Question: What jurisdiction, city, or county is the document associated with?
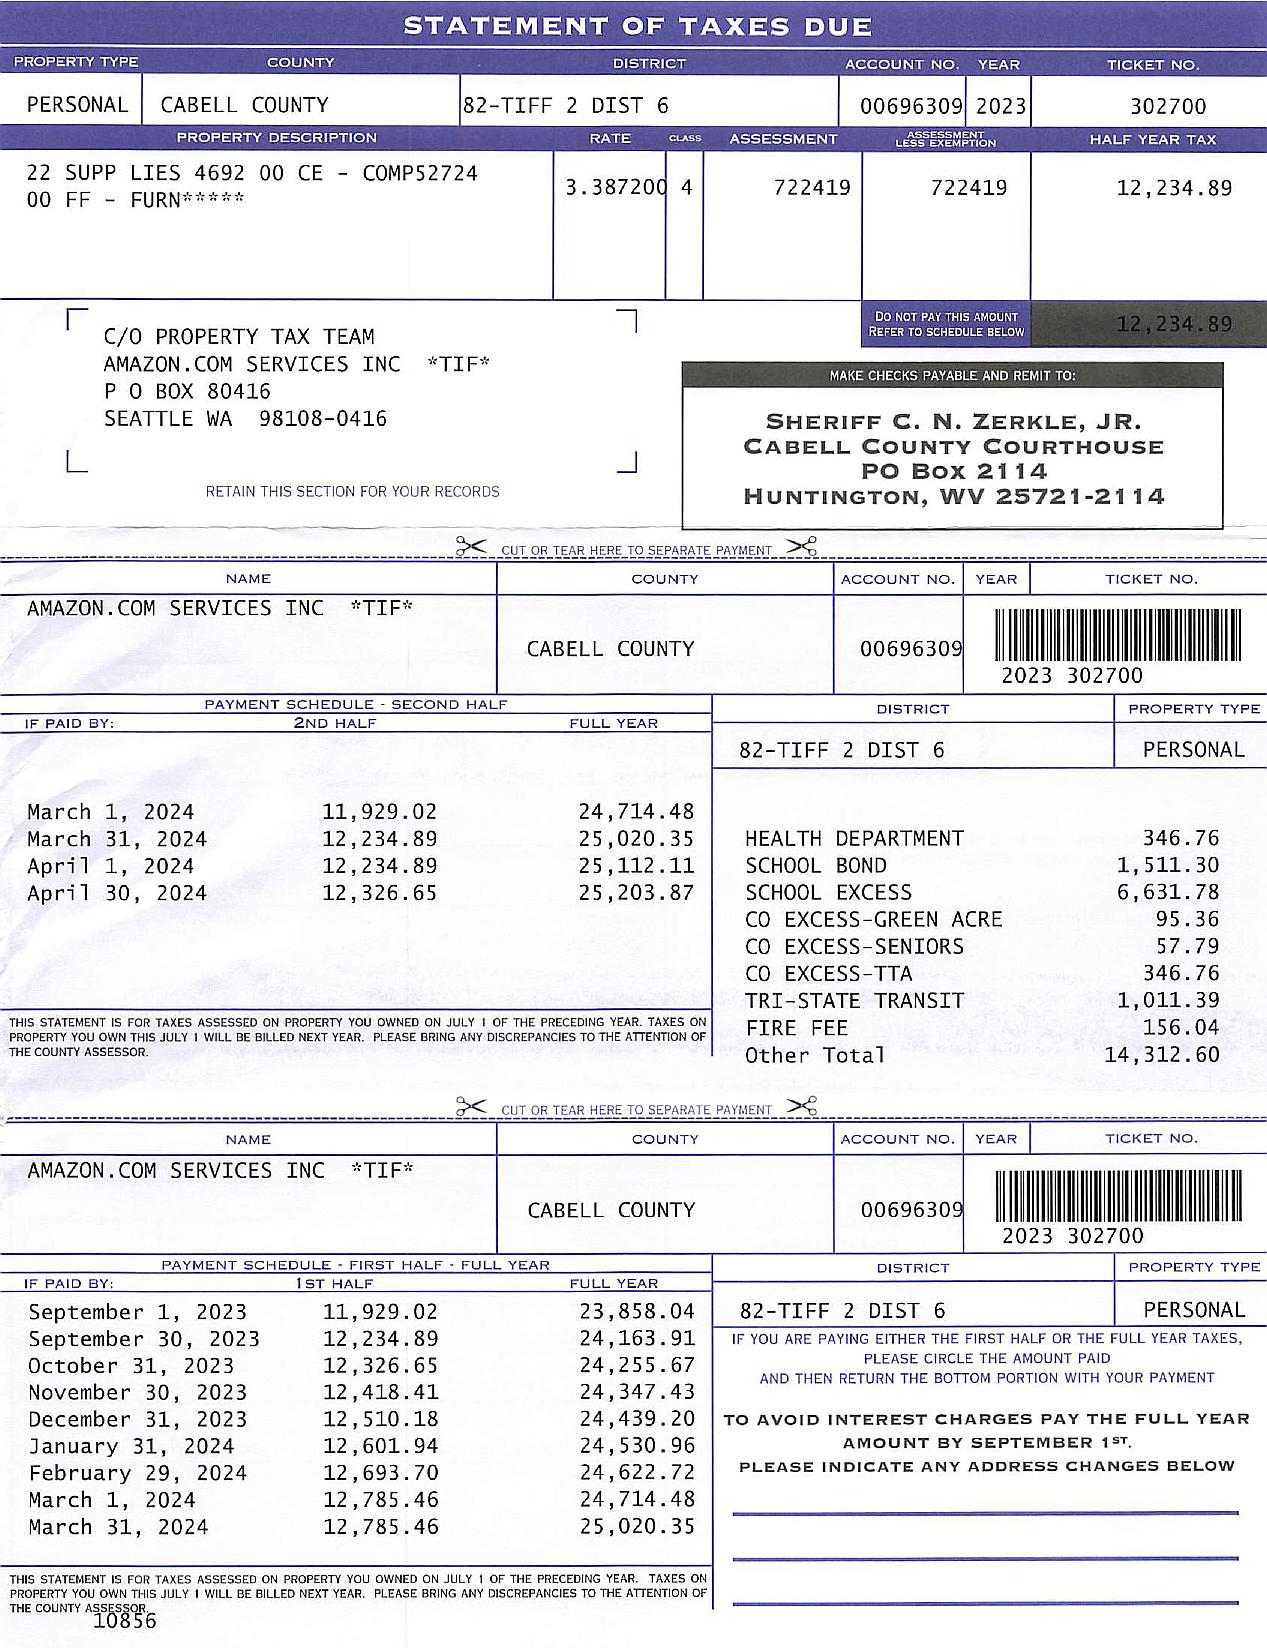
Answer: "Cabell County"